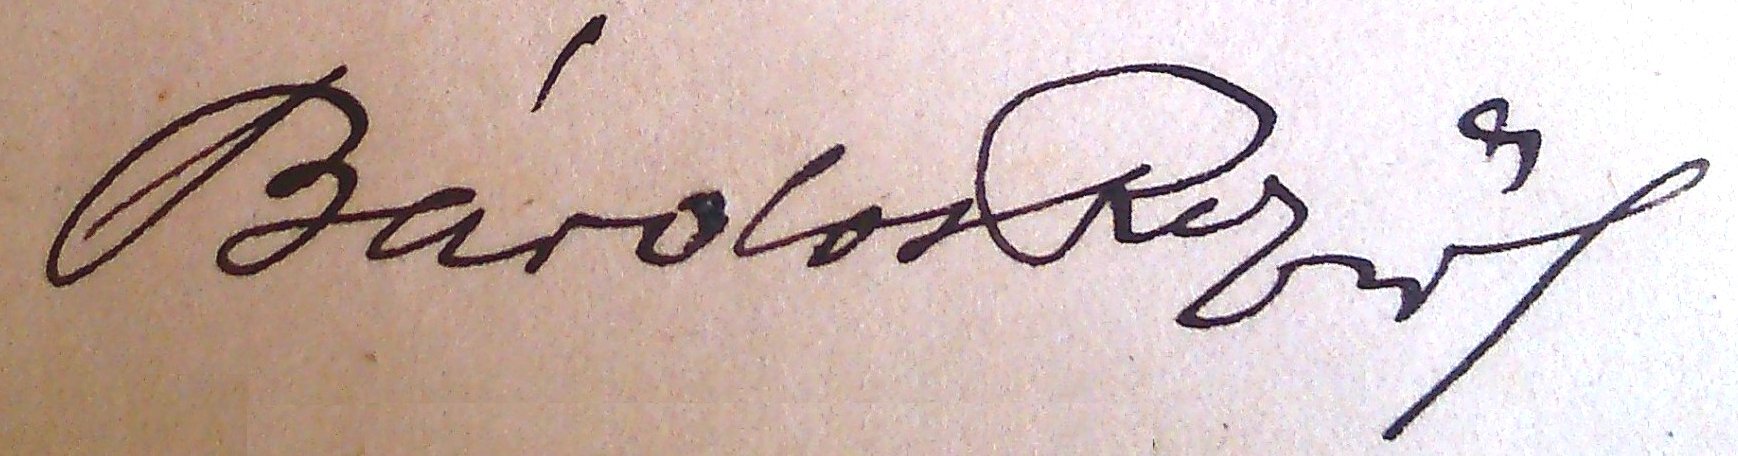
Signature of: rezső bárdos